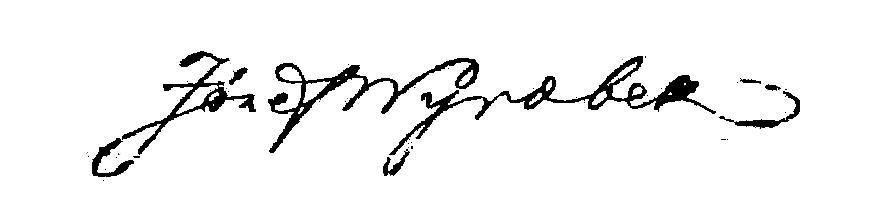
Signature of: józef wyrobek